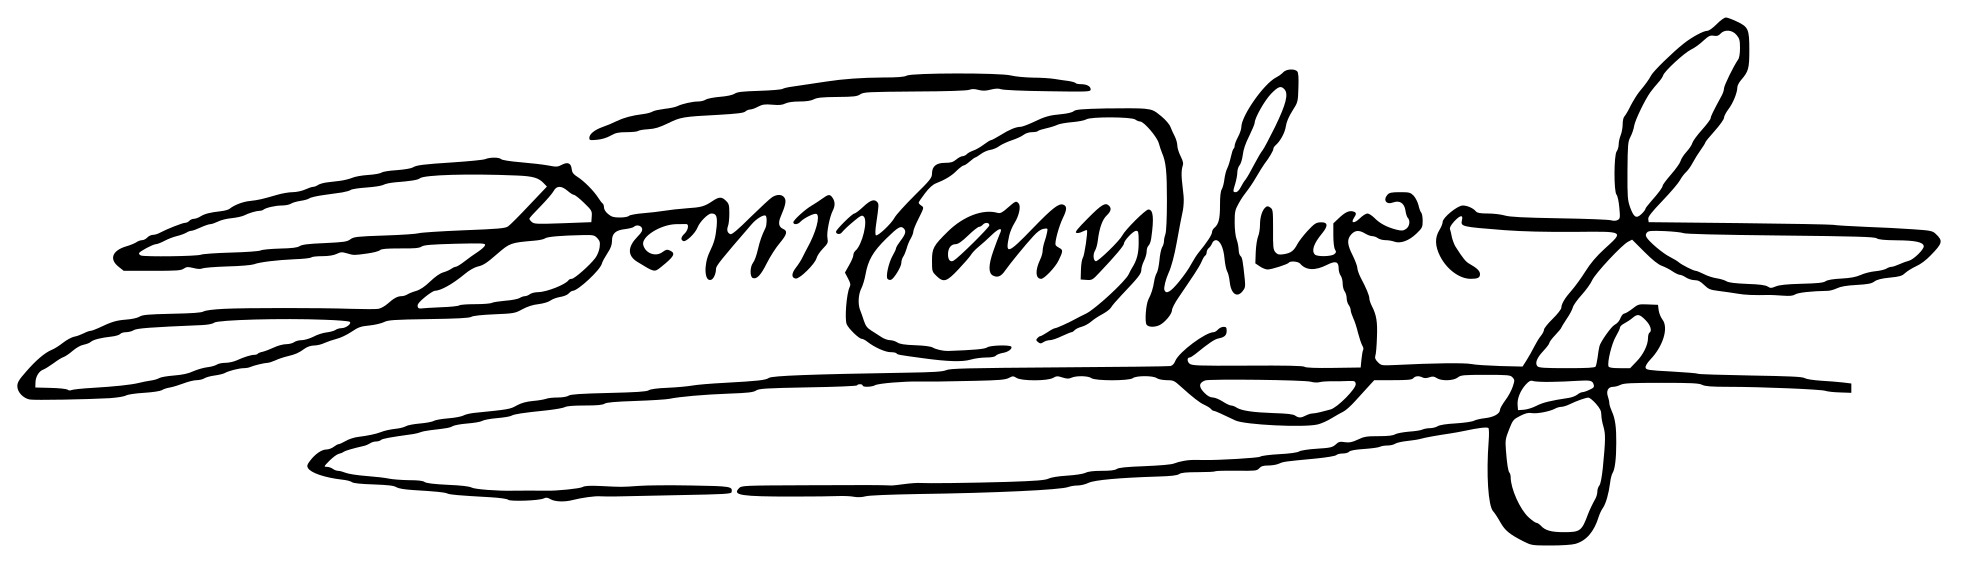
Signature of: damião de góis